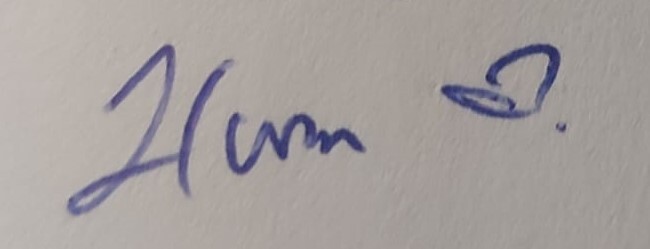
Signature of: llum